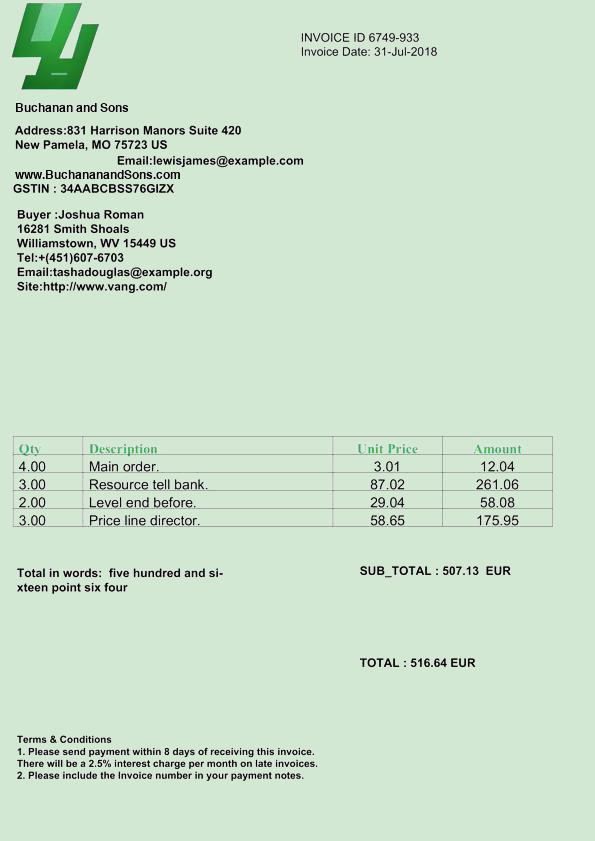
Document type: Invoice